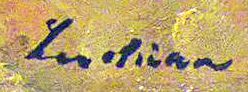
Signature of: ștefan luchian